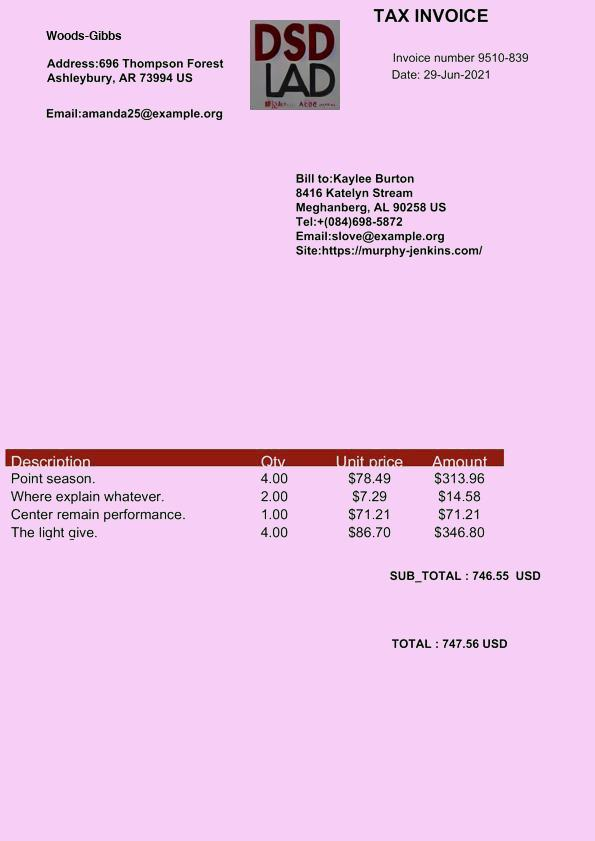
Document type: Invoice